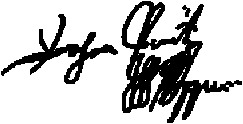
Signature of: johan printz